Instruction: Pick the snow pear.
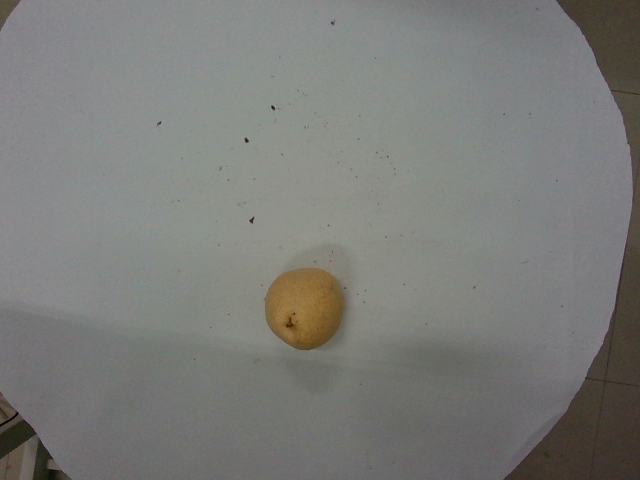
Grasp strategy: vertical